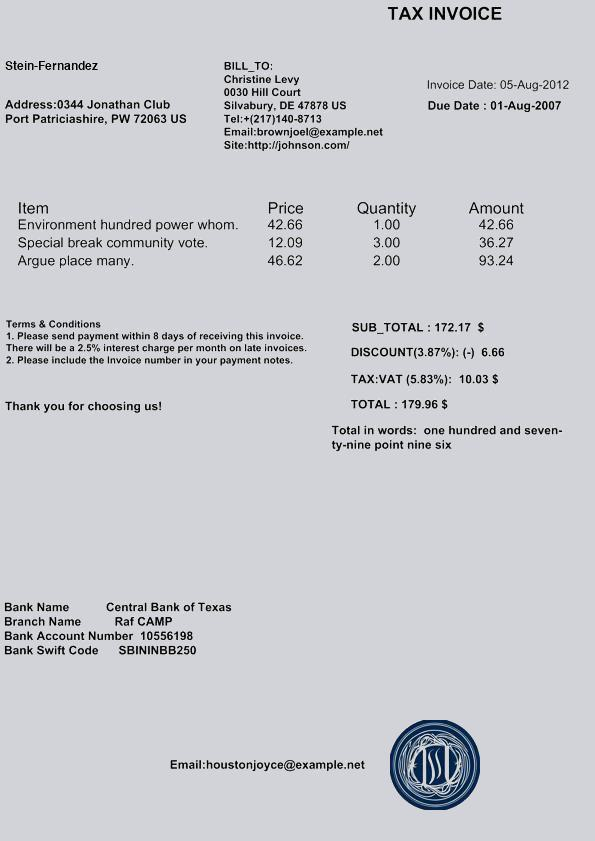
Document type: Invoice